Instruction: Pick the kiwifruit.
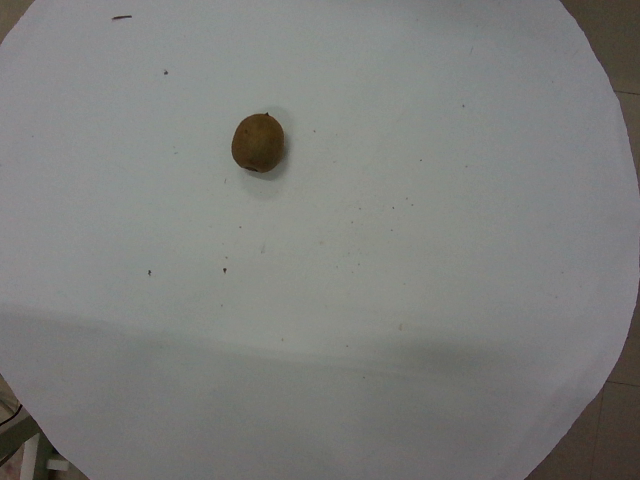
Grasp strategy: vertical